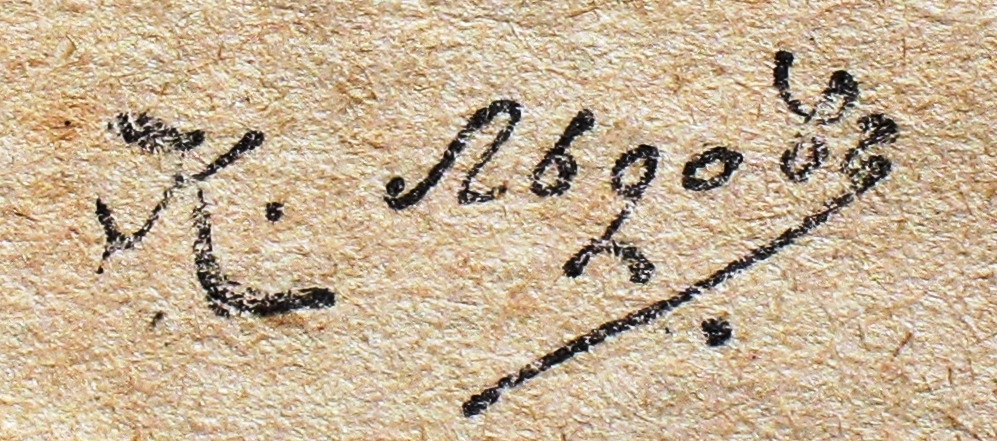
Signature of: konstantin ldov